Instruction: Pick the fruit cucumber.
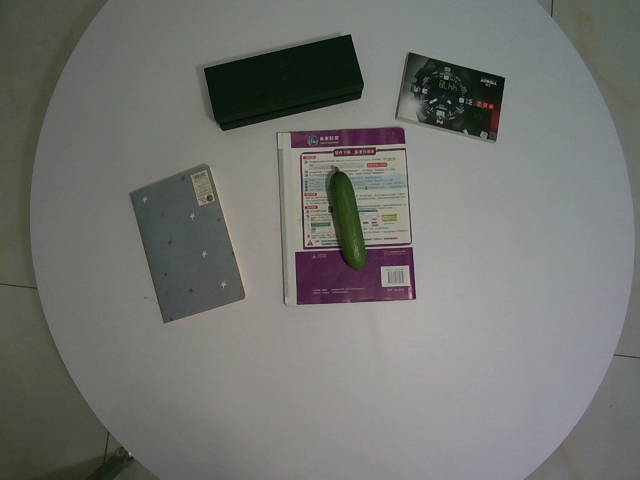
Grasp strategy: vertical